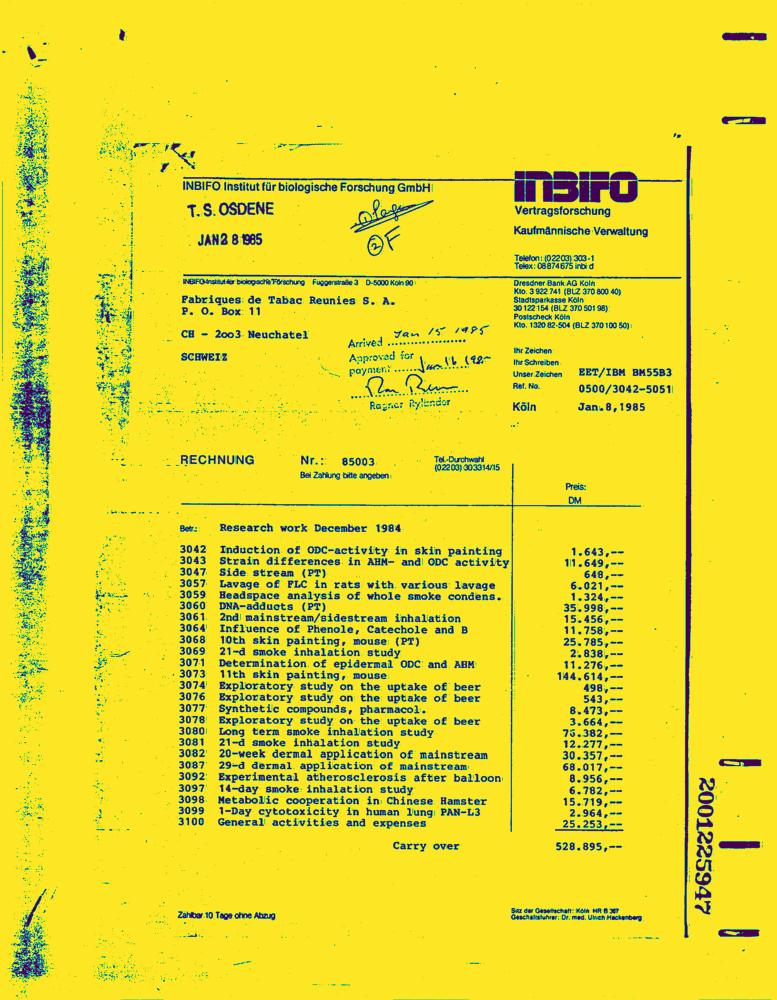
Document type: Invoice-Doc